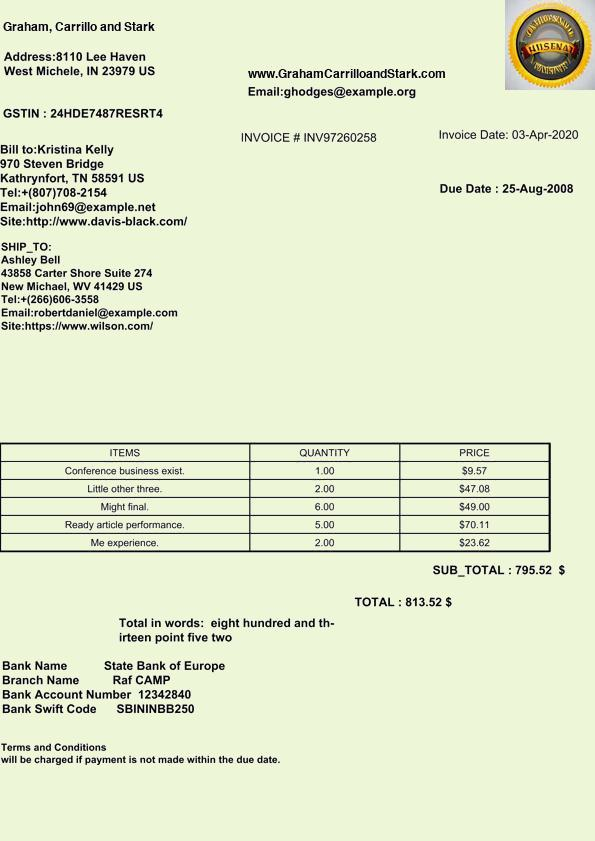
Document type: Invoice